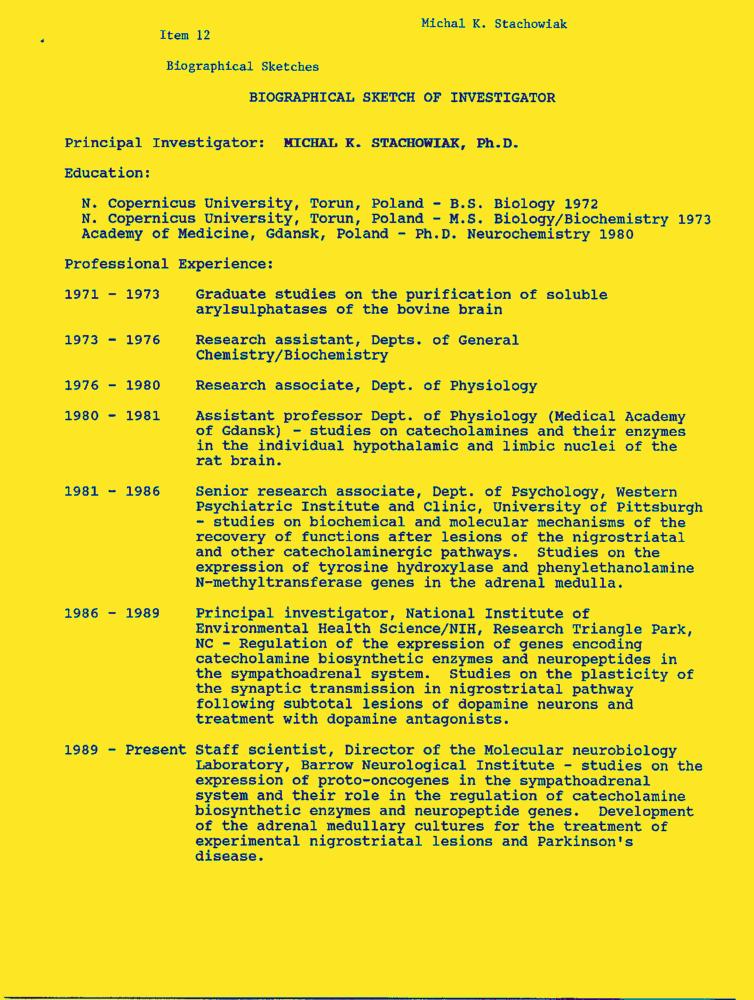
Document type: Resume-Doc